Question: What might the diagnosis be?
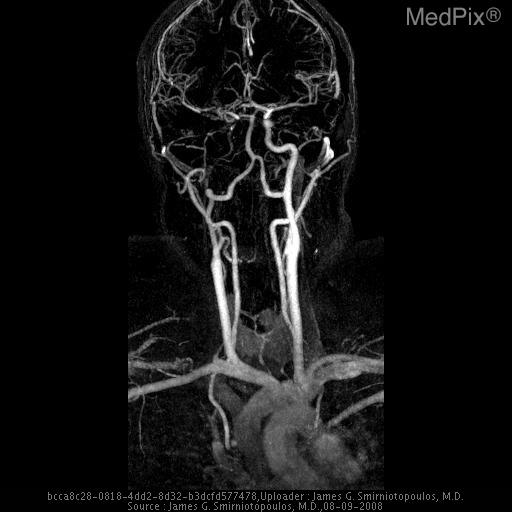
Answer: The possible diagnosis includes Dissection
Thrombosis
Cerebral Infarction.